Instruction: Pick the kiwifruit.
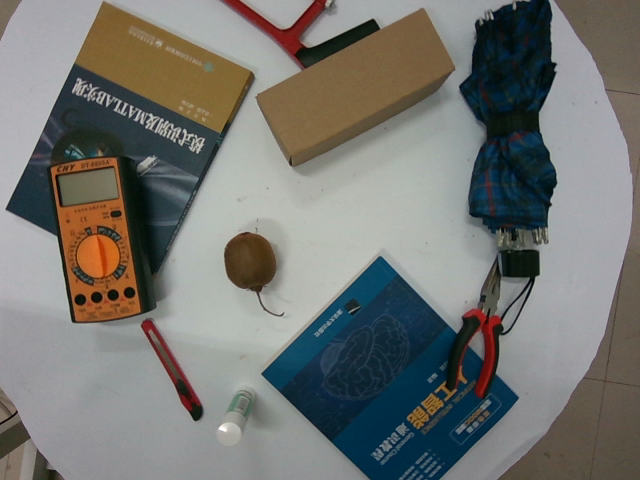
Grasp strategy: vertical